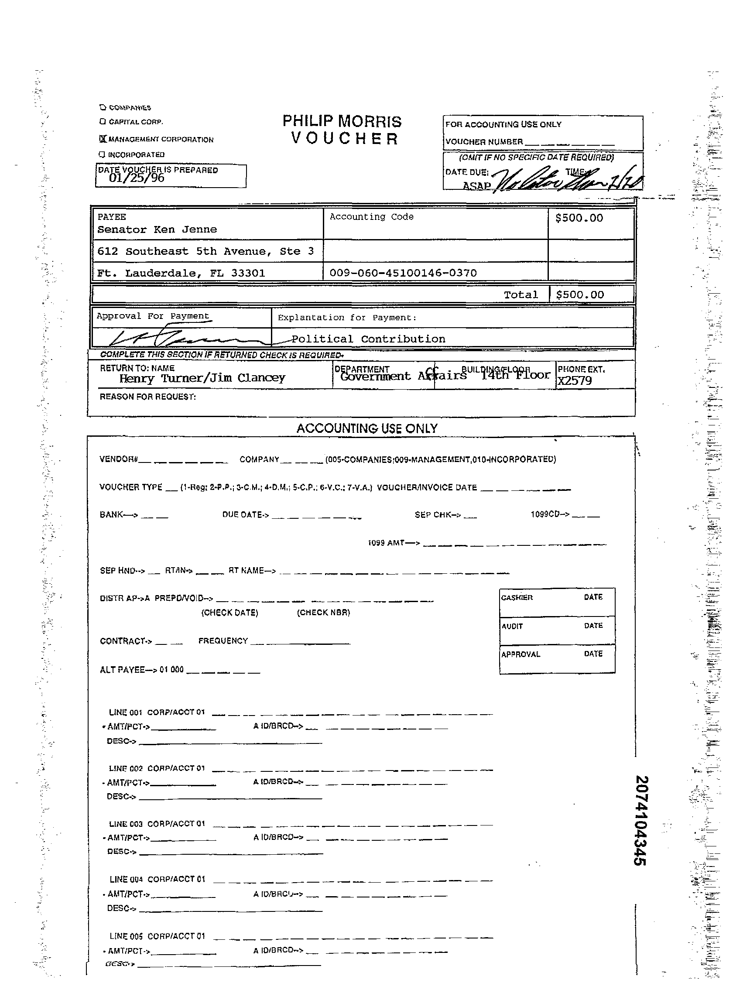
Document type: Invoice